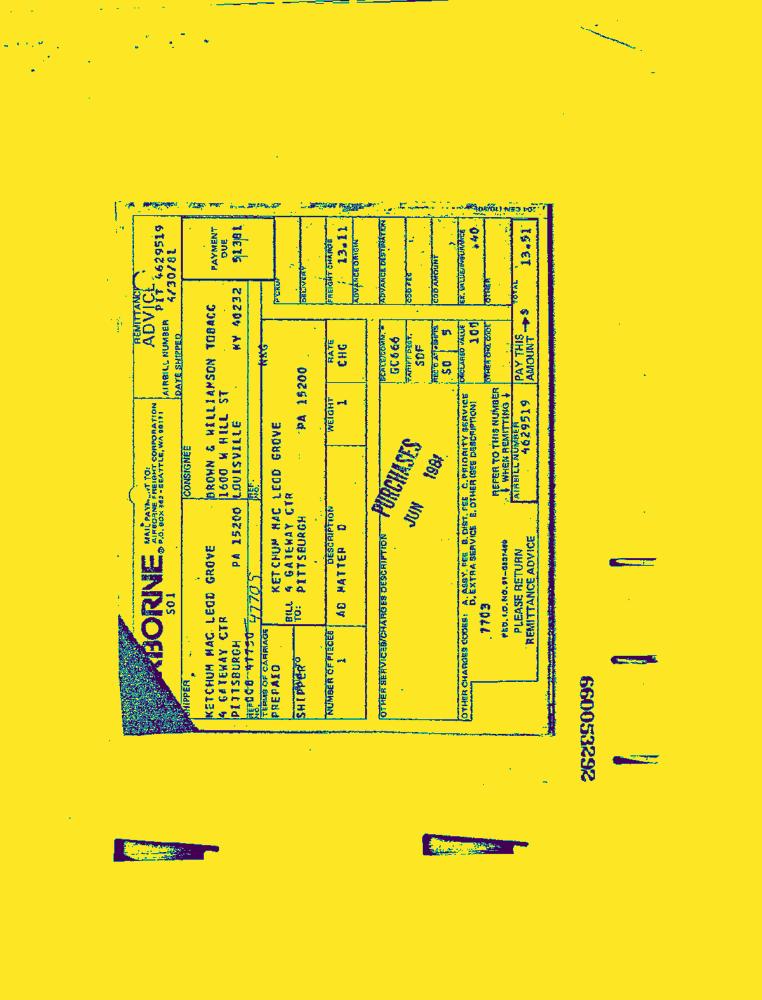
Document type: Invoice-Doc